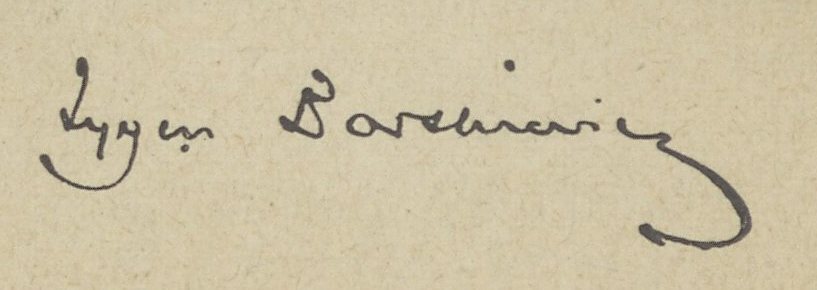
Signature of: zygmunt bartkiewicz